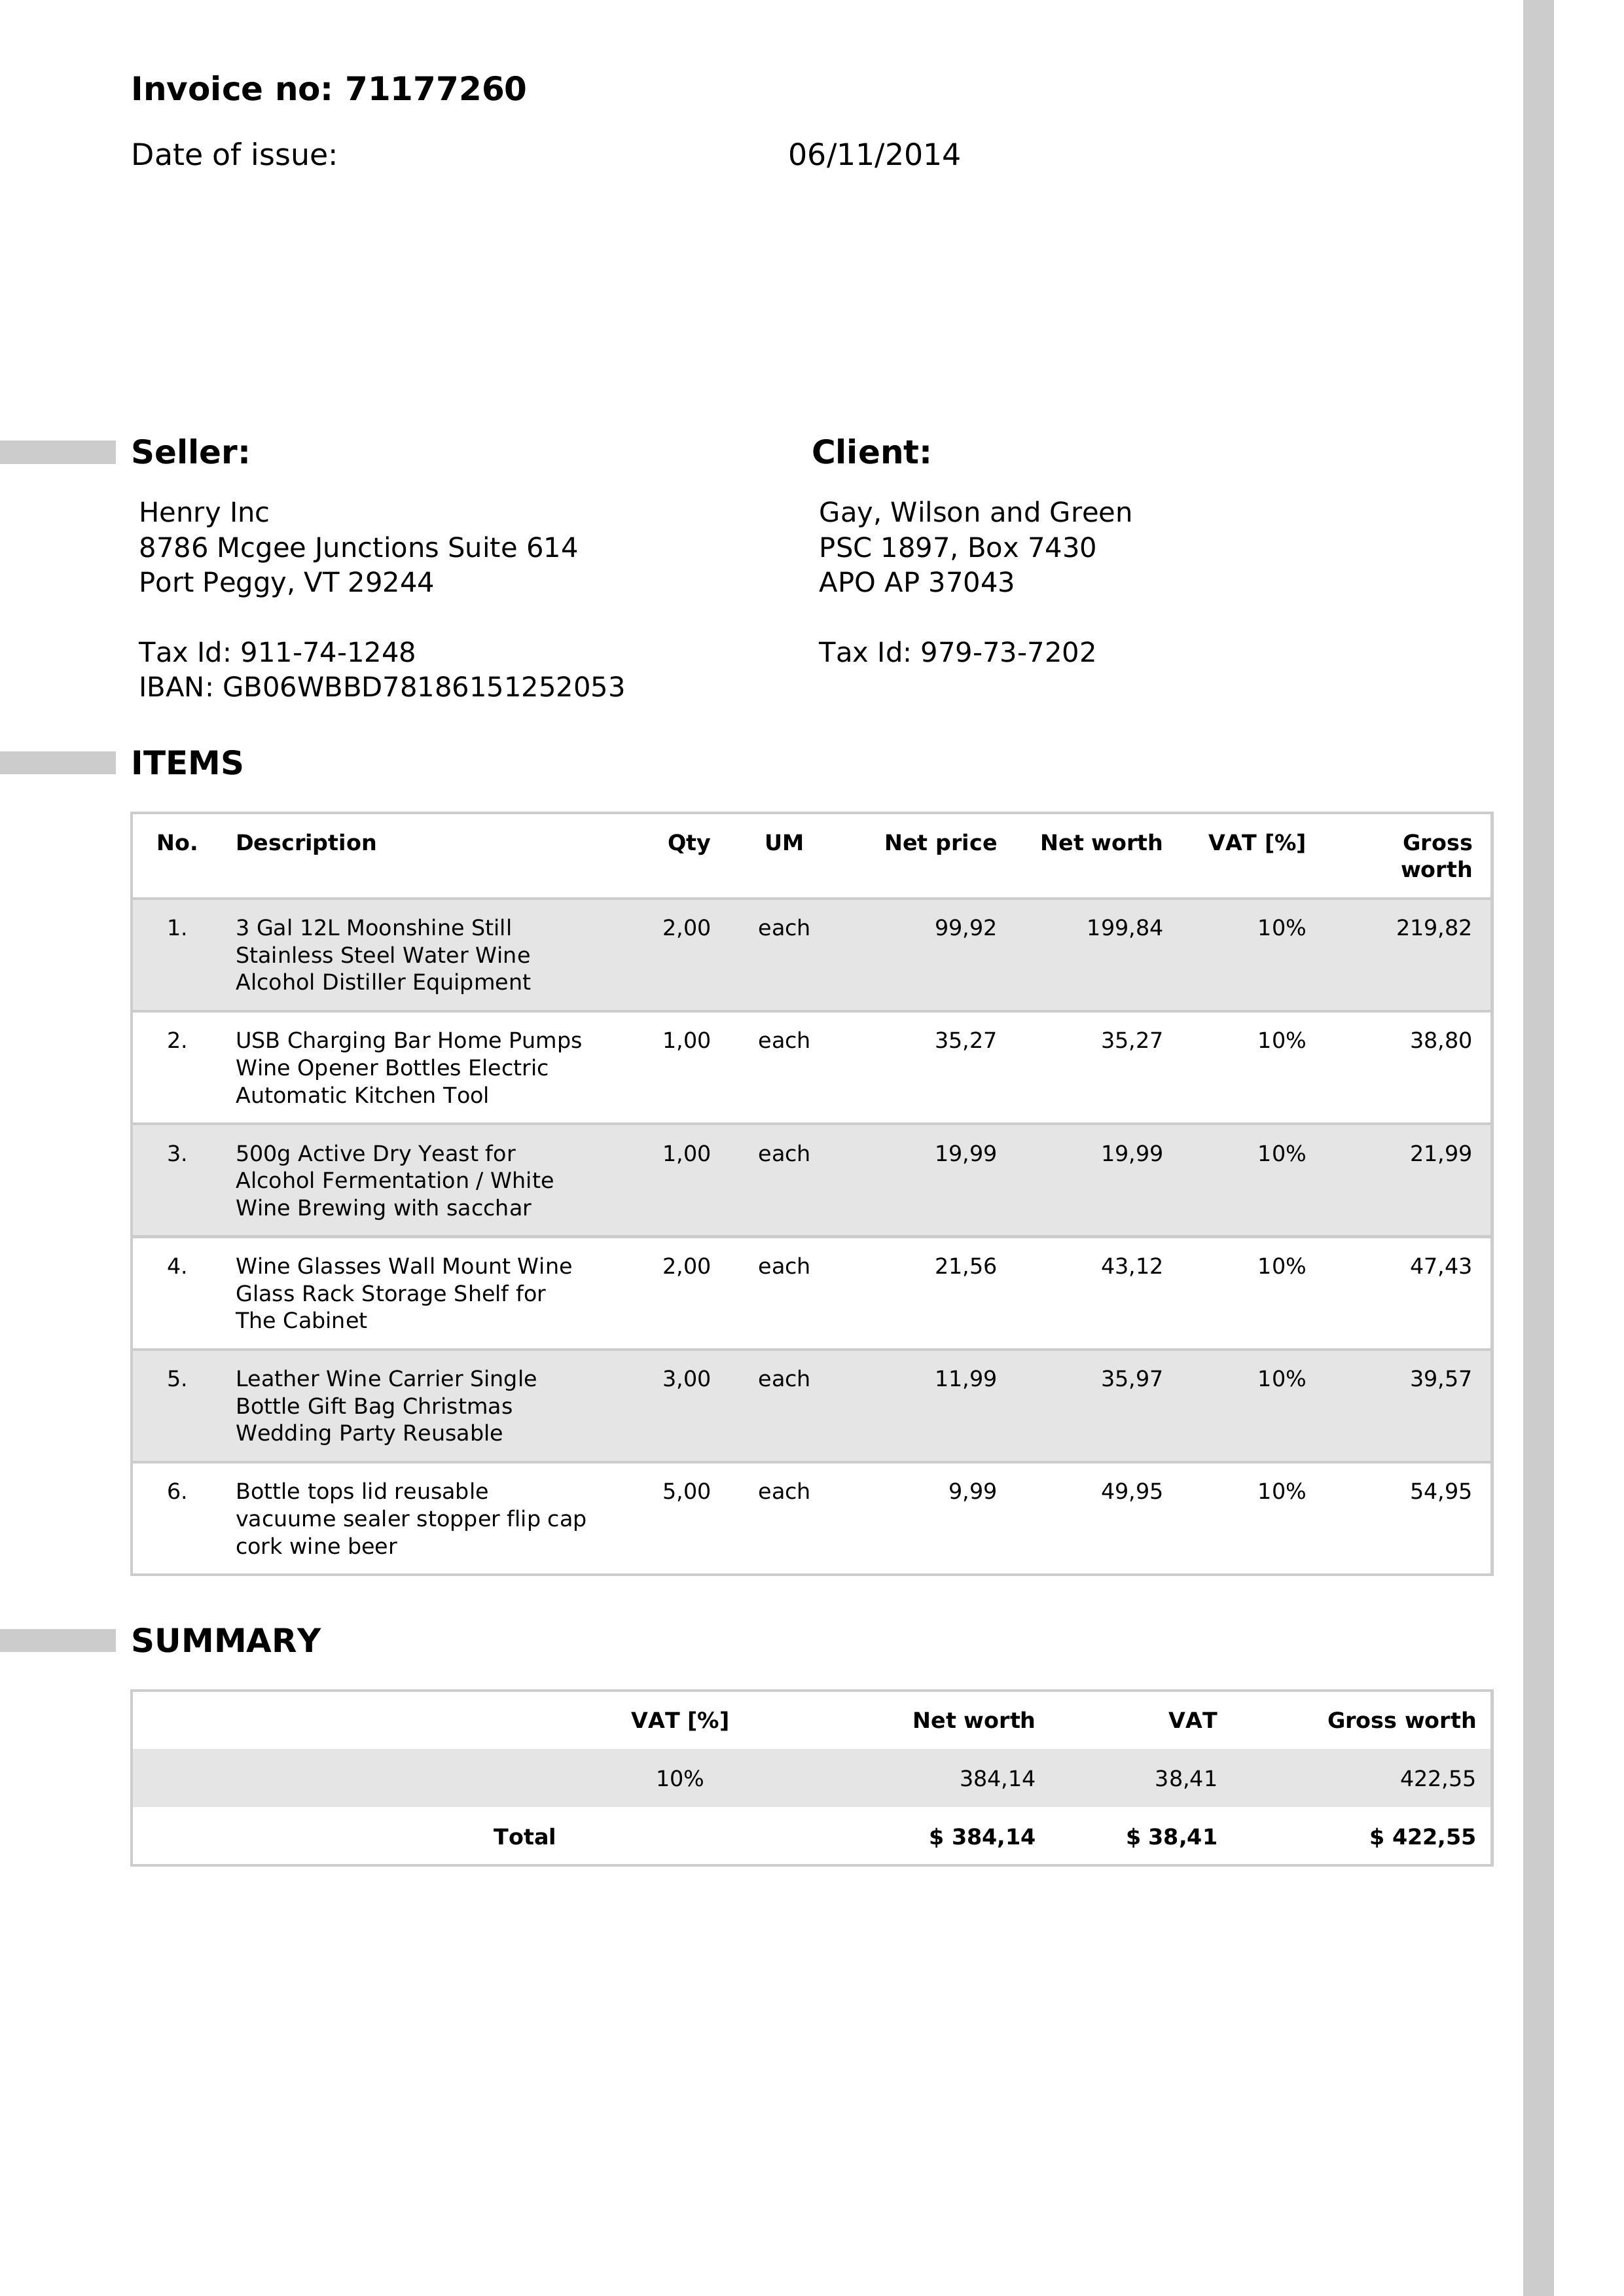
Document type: Invoice